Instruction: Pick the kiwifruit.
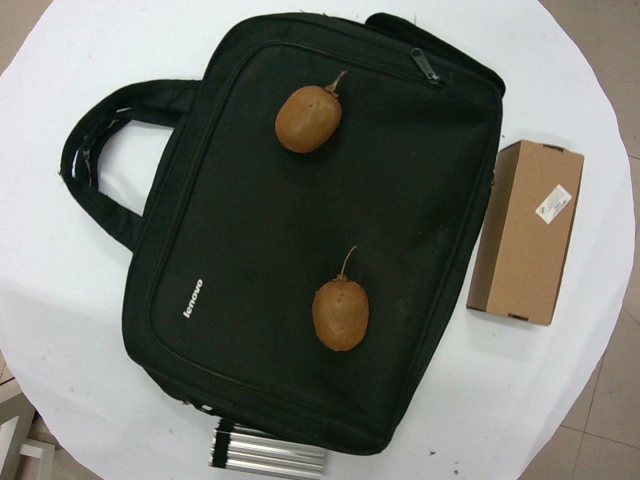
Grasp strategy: vertical